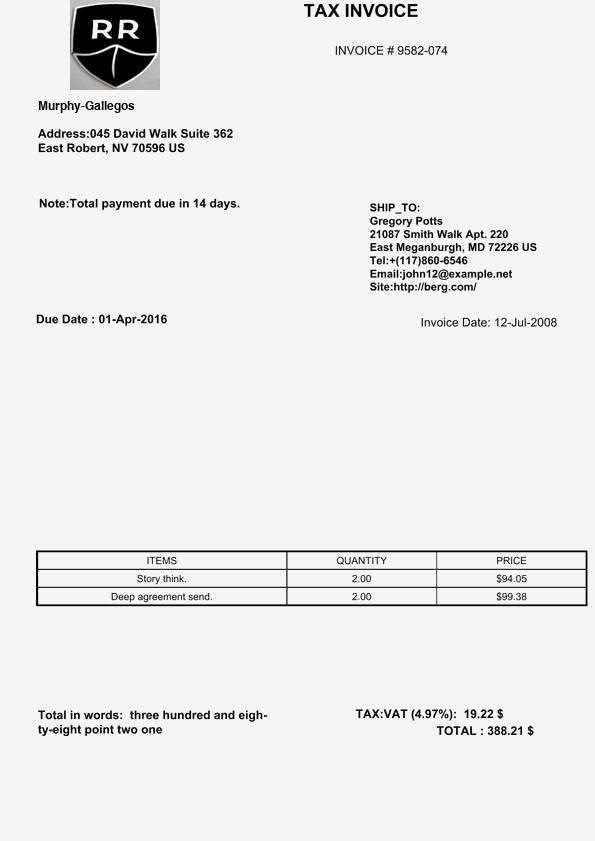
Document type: Invoice